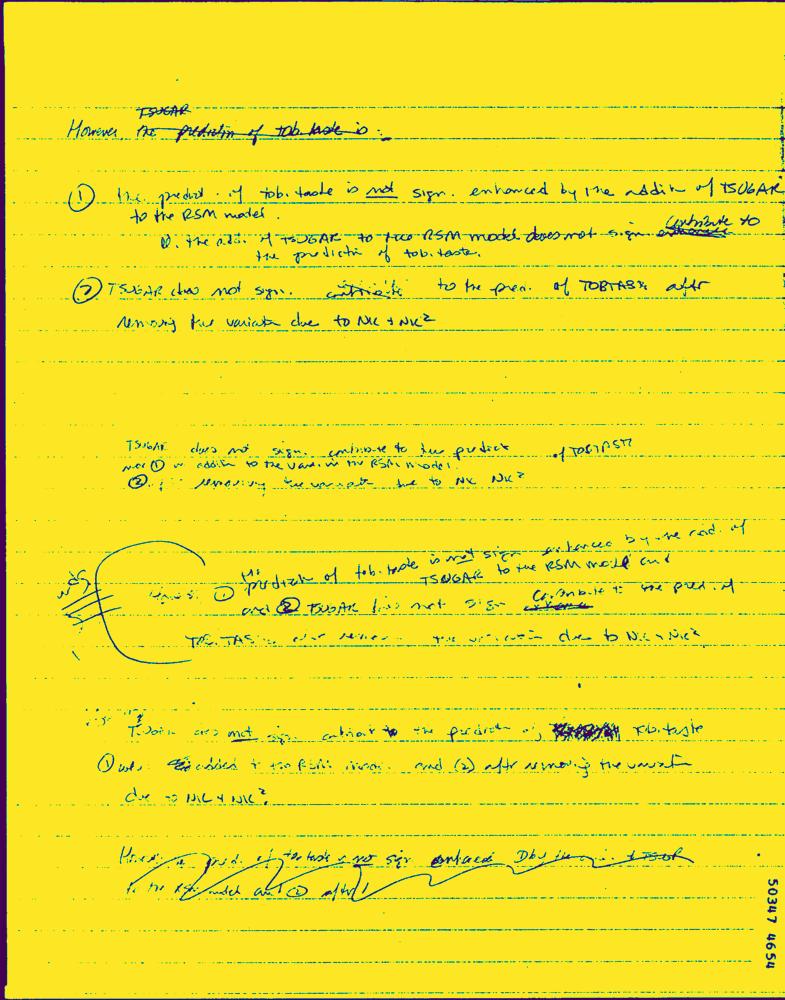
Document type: Hand-Written